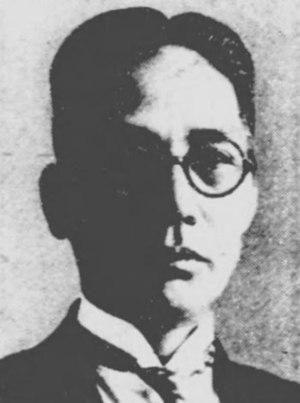
日本語: 古田喜三太（1888～1945）